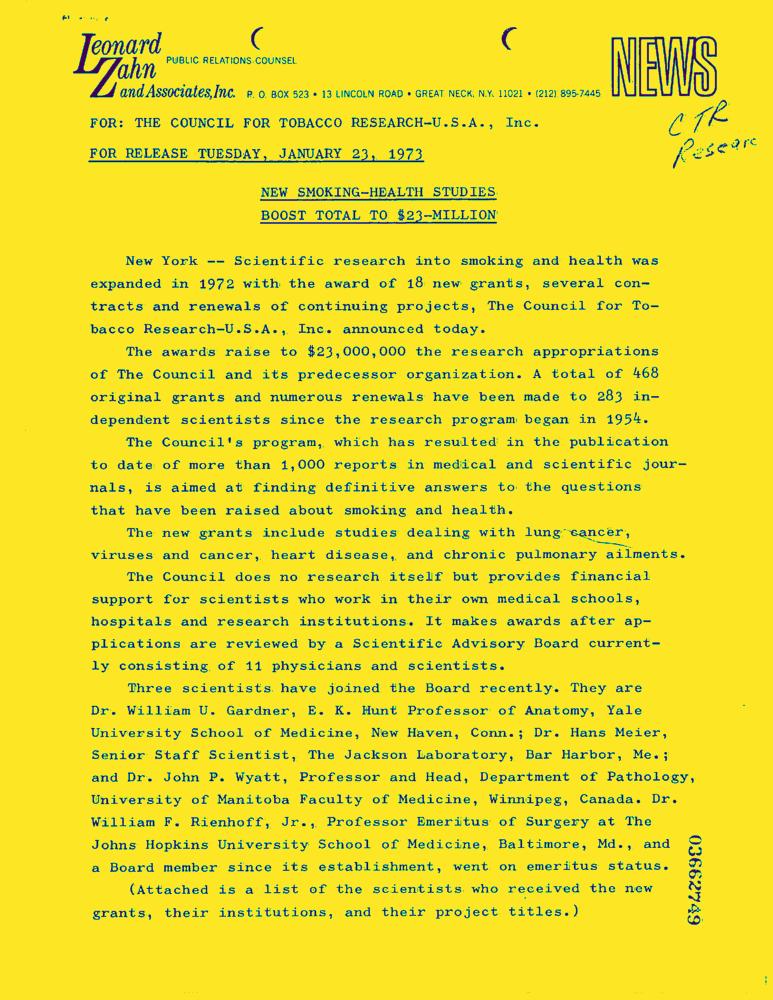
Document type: News-Article